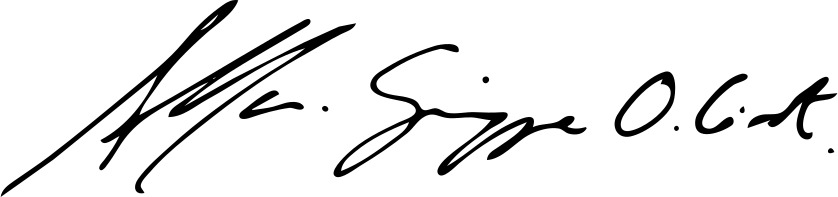
Signature of: mauro giuseppe lepori